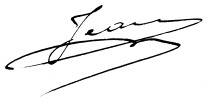
Signature of: jean gaston edouard lajoie